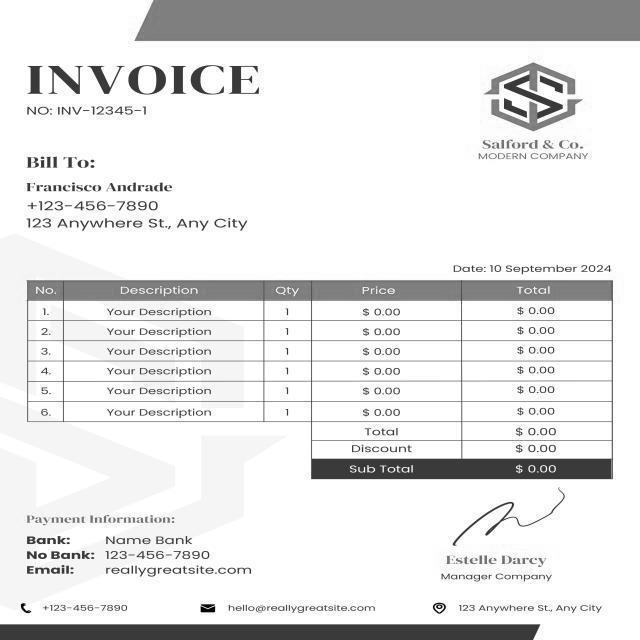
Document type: Invoice